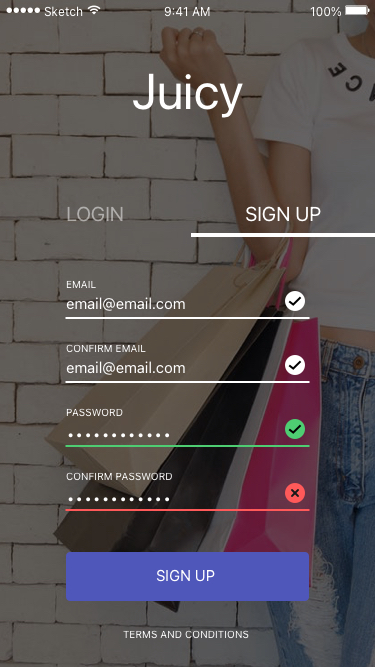
Text in this UI design:
TERMS AND CONDITIONS
SIGN UP
CONFIRM PASSWORD
••••••••••••
PASSWORD
••••••••••••
CONFIRM EMAIL
email@email.com
EMAIL
email@email.com
SIGN UP
LOGIN
Juicy